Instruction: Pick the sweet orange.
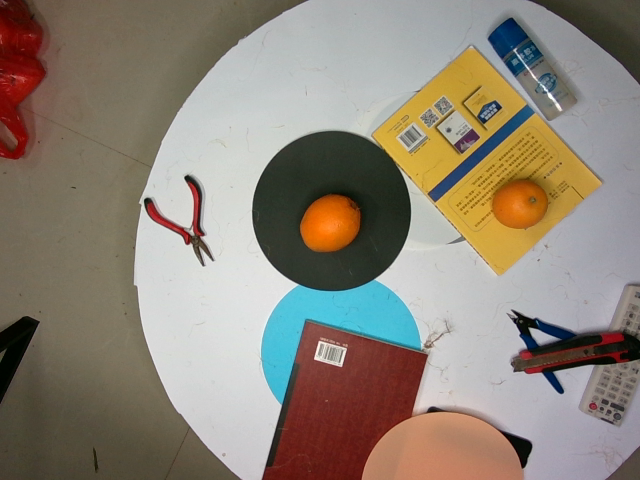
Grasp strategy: vertical